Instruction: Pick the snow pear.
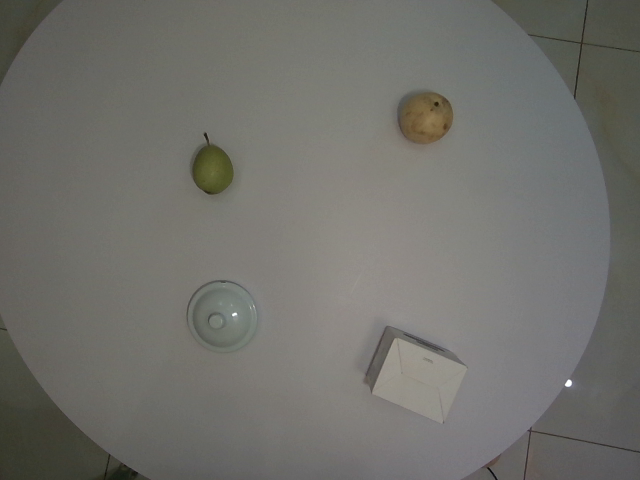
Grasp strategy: vertical